Question: Talk about the condition:
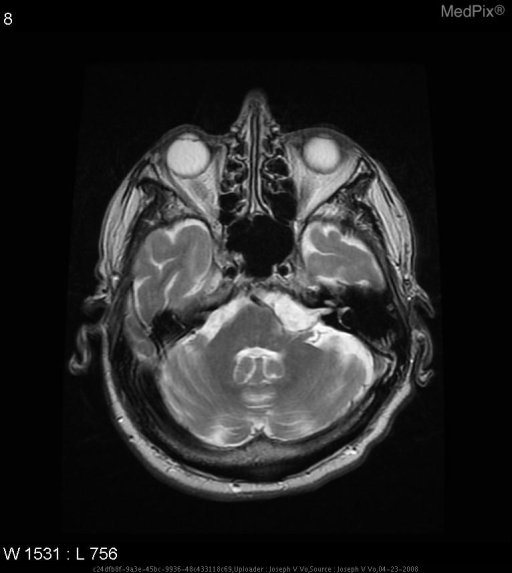
Answer: The disease is discussed as: Epidermoids, or cholesteatomas, are the most common congentital or embryonal CNS tumor.  Some sources state that they account for as little as 0.3% to as much as 1.8% of tumors.  During the third and fifth week of fetal development during the closure of the neural tube, epidermoids derive from the ectopic inclusions of epithelial cells.  If the cells have less cell differentiation, they result in dermoid tumors instead of epidermoid tumors.  The epithelial lesions grow at a rate similar to skin cells, and as a result, cause a very slow symptomatic onset.

They usually arise in the suprasellar region, the skull base, brainstem, or cerebellopontine angle.  Recent literature suggests that epidermoid tumors have mostly been found at the cerebellopontine angle (37.3%) and in the parasellar region (30%), growing by spreading in the subarachnoid space of the basal cisterns.  They rarely develop into malignant processes.

Epidermoids have a pearly appearance and are well circumscribed and encapsulated.  The epidermoids that are hypodense on CT may contain a soft, waxy material that consists of cholesterol crystals.  The hyperintense epidermoids on the other hand are mostly cystic and contain fluid of various colors.  Other sources suggest that the inner material is due to the progressive desquamation and breakdown of keratin.

Symptoms associated with epidermoids usually appear after the second decade of life.  These symptoms are caused by displacement of adjacent vascular and neural structures.  The most frequent presenting symptom is trigeminal neuralgia.  Other symptoms that can occur are similar to those caused by acoustic neuroma like vertigo, asymmetric hearing loss, and unilateral tinnitus.  If the lesion gets very large, symptoms like headache, nausea, vomiting, diplopia, and ataxia, or symptoms of increased intracranial pressure and hydrocephalus can develop.

On imaging, most epidermoid tumors show a distinctive MRI appearance.  They are usually hypointense on T1 MRI and hyperintense on T2 MRI.  On T1, they can also show a characteristically marbled inner pattern.  Diffussion-weighted imaging can provide additional information by showing a clear, hyperintense signal.  On CT, an epidermoid can appear as a well-defined lobulated hypodense mass.

Treatment is surgical resection with radical removal of the tumor capsule.